Patient: Male, age 58
A 58-year-old male patient complained abdominal discomfort for 2 months. He went to his local hospital and was diagnosed with HCC and Barcelona Clinic Liver Cancer (BCLC) stage C in March 2020. Then, transcatheter arterial chemoembolization (TACE) was performed.
In order to seek further diagnosis and treatment, he went to our hospital and was admitted in April 2020. He had a history of hepatitis B. On admission, physical examination showed tenderness over the right upper region area with a 5 cm palpable abdominal mass below the xiphoid process. Laboratory data were recorded as follows: alanine aminotransferase (ALT): 36 IU/L, aspartate transaminase (AST): 81 IU/L, albumin (ALB): 22.7 g/L, total bilirubin (TBIL): 9.7 mumol/L, prothrombin time (PT): 11.5 s, and HBV-DNA: 6.83 x 102 IU/ml. Among the tumor markers, alpha fetoprotein (AFP) was significantly elevated (1,649.0 mug/L), carbohydrate antigen 125 (CA125) was sightly increased (113.0 kU/L), and carcinoembryonic antigen (CEA) and carbohydrate antigen 199 (CA199) were normal. The cirrhosis was classified as Child-Pugh 7 and ALBI grade 3. The enhanced CT revealed small nodules in the middle and lower lobes of the lungs that were considered lung metastases, the tumor in the left lobe of the liver was considered HCC with multiple metastases in the right lobe of the liver, and tumor thrombosis was present in the left portal vein (Figure 1). The magnetic resonance imaging (MRI) showed the tumor in the left lobe of the liver with multiple metastases in the right lobe of the liver, and with tumor thrombosis in the left portal vein (Figure 2).
1. After MDT discussion, HCC with BCLC stage C and portal vein tumor thrombus (PVTT) classified VP3 and Cheng's type II was diagnosed, and we believe that radical surgical resection was impossible due to the low residual liver volume and lung metastases. He finally received conversion therapy. The procedure details are as follows: The patient received two cycles of transcatheter arterial embolization (TAE), hepatic arterial infusion chemotherapy (HAIC-Folfox) (the HAIC scheme was as follows: We selectively placed a microcatheter into the feeding arteries of the tumor. Then, the microcatheter was connected to the artery infusion pump to perform the following treatment: Day 1: oxaliplatin 85 mg/m2, leucovorin 400 mg/m2, and 5-fluorouracil 400 mg/m2 via intra-arterial infusion; day 2-3: 5-fluorouracil 2,400 mg/m2 via continuous intra-arterial infusion. After HAIC was completed, the catheter was removed, and compression was performed to achieve hemostasis. The patient was treated every 3 weeks), sorafenib (at a dose of 400 mg twice daily), and camrelizumab (200 mg intravenously every 3 weeks). At the end of HAIC treatment, we were disappointed to find that the tumor had rapidly progressed based on the modified Response Evaluation Criteria in Solid Tumors (mRECIST). Then, the patient received drug-eluting TACE (dTACE) once, sorafenib, and camrelizumab in July 2020. A month later, his liver function deteriorated (ALT: 33 IU/L, AST: 329 IU/L, ALB: 24.9 g/L, TBIL: 16.6 mumol/L, PT: 13.4 s, massive ascites), and the cirrhosis was classified as Child-Pugh 9 and ALBI grade 3. We had to interrupt TACE and only gave sorafenib and camrelizumab. Although he received systemic therapy, the tumors still rapidly progressed and we considered the possibility of tumor resistance. Among the tumor markers, AFP was significantly elevated (12,913.0 mug/L). Then, regorafenib (at a dose of 160 mg daily) was given. In September 2020, the patient received conventional TACE (cTACE) once, regorafenib, and camrelizumab. So far, he had received conversion therapy for half a year, and the treatment effect was not satisfactory. He returned to the local hospital to receive regorafenib every day and camrelizumab once every 3 weeks.
Until a year after his initial diagnosis, the patient found that the tumor and lung metastases had shrunk significantly in the local hospital. Then, he was admitted to our hospital again. On admission, physical examination showed no positive signs. Laboratory data were recorded as follows: ALT: 19 IU/L, AST: 27 IU/L, ALB: 34.2 g/L, TBIL: 8.4 mumol/L, and PT: 11.1 s. AFP was negative (8.1 mug/L). The cirrhosis was classified as Child-Pugh 5 and ALBI grade 2. The enhanced CT revealed there were multiple small nodules in both lungs, which were significantly reduced and shrunken compared to the previous CT. The tumor in the left lobe of the liver was significantly reduced, with local enhancement, and lipiodol deposition was seen. Multiple nodules in the right lobe of the liver had shrunk. And tumor thrombus had formed in the left and right branches of the portal vein (Figure 3). Based on these results, we judged that the patient had partial response (PR) and could be treated with radical surgery, according to the response evaluation in the mRECIST criteria. Then he received left hepatectomy, cholecystectomy, and portal vein incision and embolectomy. The pathological examination showed necrosis of a massive HCC with no tumor cells observed on the resection margins, and without metastasis in lymph nodes. The pathological diagnosis showed that the portal vein tumor thrombus had necrotic tissue (Figure 4). In the patient's postoperative maintenance therapy, the patient was given lenvatinib 8 mg orally once a day, and camrelizumab 200 mg intravenously once every 3 weeks. There was no clinical evidence of recurrence at 6 months after the resection. The AFP levels remained within the normal limits (Figure 5).
Keywords: camrelizumab, conversion therapy, hepatocellular carcinoma, operation, portal vein thrombosis (pvtt)
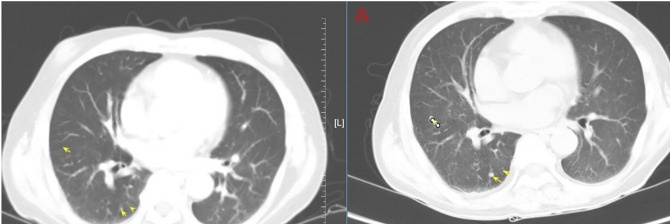
Image caption: Abdominal computed tomography (CT) shows the tumor in the left lobe of the liver considered to be HCC with multiple metastases in the right lobe of the liver, and with tumor thrombosis in the left portal vein and lung metastases. the lung metastases.